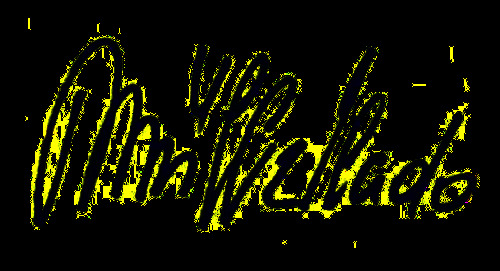
Signature of: vladislav müller